Question: How is the property described in the document?
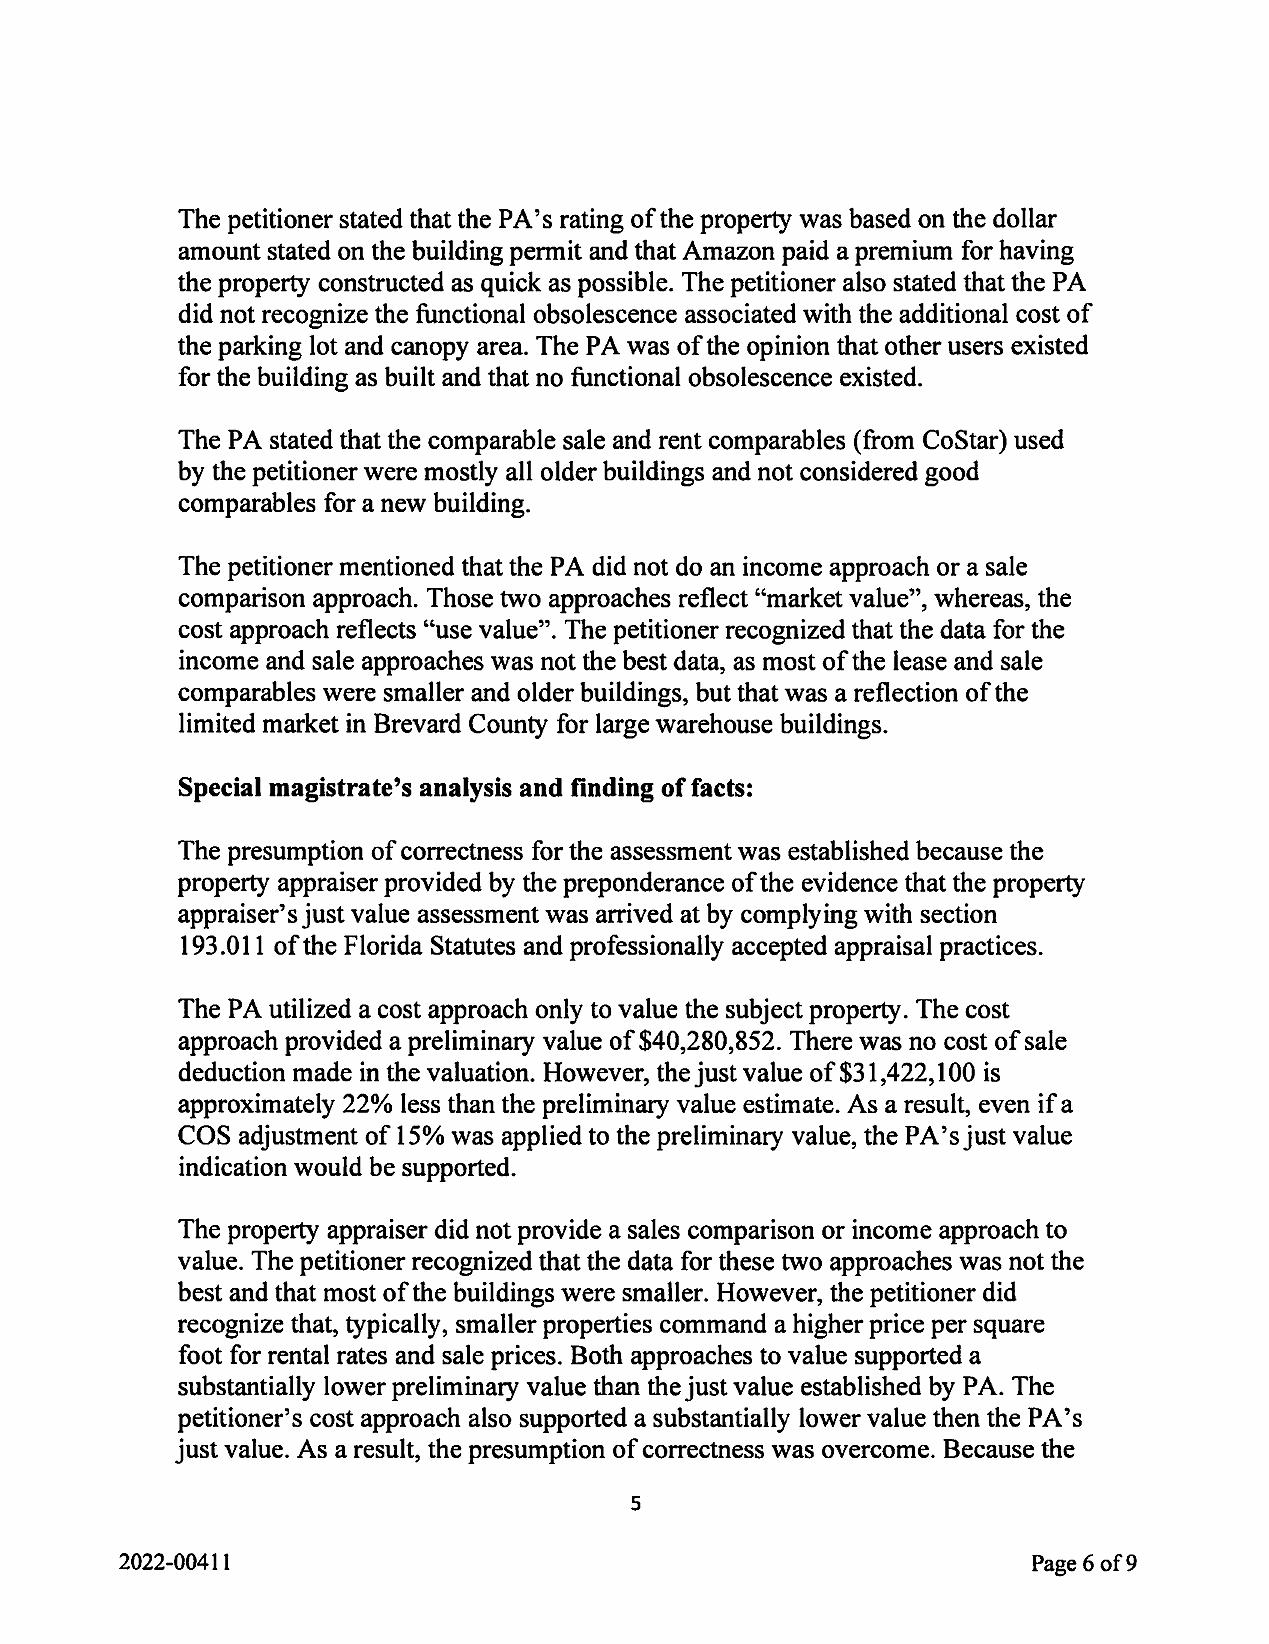
Answer: "large warehouse buildings"